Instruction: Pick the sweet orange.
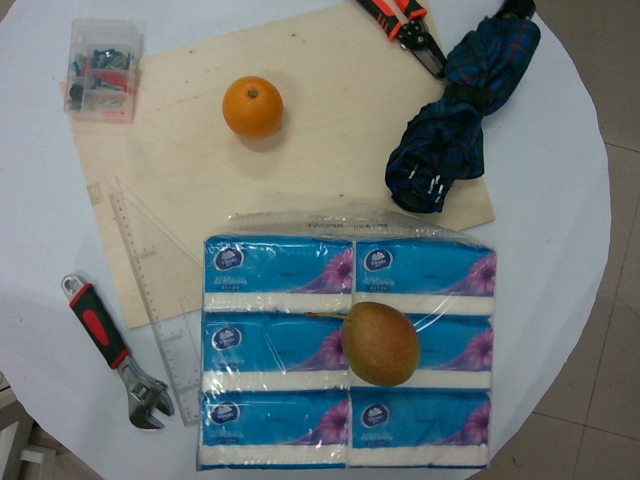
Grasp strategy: vertical